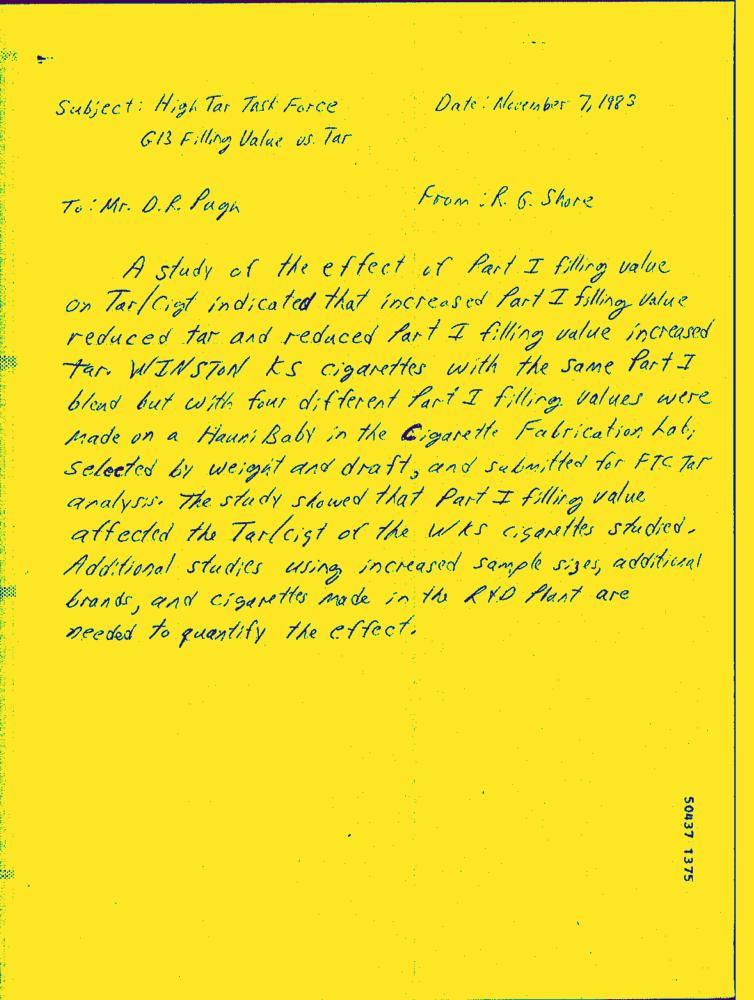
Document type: Hand-Written